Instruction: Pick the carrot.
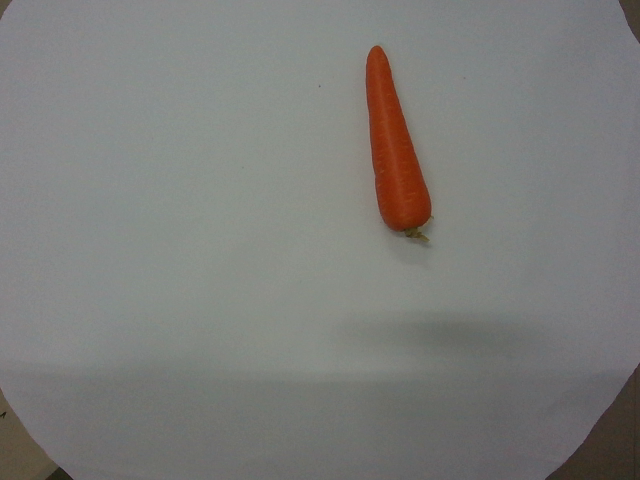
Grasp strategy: vertical